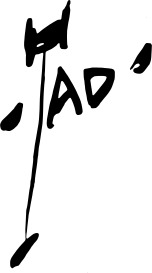
Signature of: tad dorgan